Question: Explain the disease:
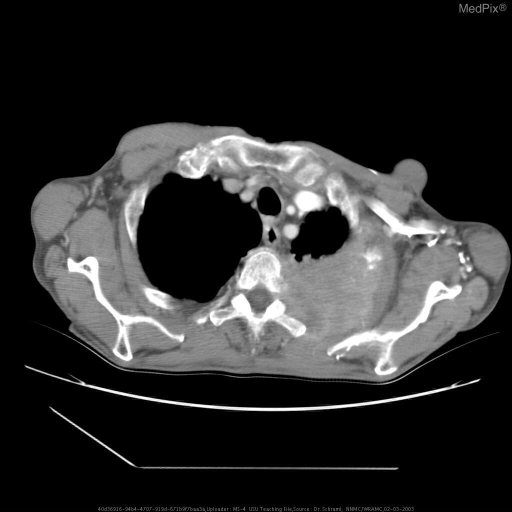
Answer: The disease is discussed as: Malignant neoplasm extensively involving the apical posterior segment of the left upper lobe and extending locally into the mediastinum and the chest wall.  No discontinuous foci within the mediastinum or cervical region specifically to suggest metastatic disease to the lymph nodes.  Several satellite nodules in the left mid lung field and possible nodular metastases to left mid ribs.

Underwent a chest x-ray and CT scan for pathological staging.  Patient chest x-ray reveals invasion and destruction of bony structures in the chest.  This classifies him as stage IV giving a 5 year survival of 1% with treatment.  Because of his recent history of a liver abscess and kidney abscess a PET scan was done to determine the extent of the disease.   The PET scan  showed the extensive uptake of the left apical mass and showed extension into the chest wall and mediastinum.  Additionally, their were a few satellite nodules in the left lung fields.  However, within the kidneys appeared to only be physiologic and there abnormality to suggest metastatic disease to the left kidney or to the liver.

YouTube Video - http://www.youtube.com/watch?v=mjJIQzew8ec